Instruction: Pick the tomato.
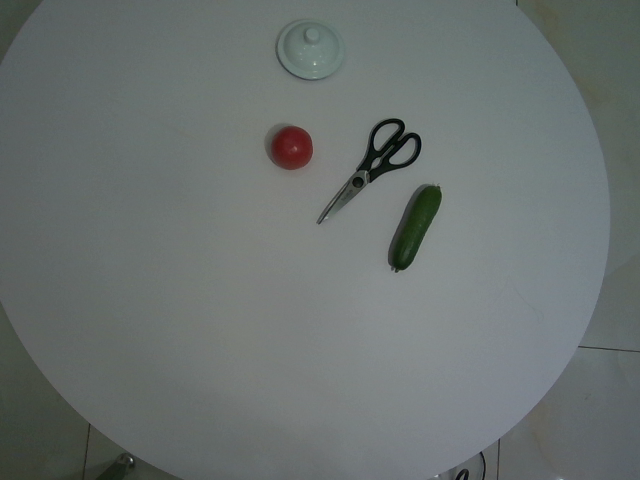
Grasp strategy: vertical